Patient: Female, age 68
A 68-year-old man with end-stage renal disease of unknown etiology underwent a KTx from a 32-year old deceased female donor, who died of head trauma (cytomegalovirus D-/R+, Epstein-Barr virus D+/R+). He had a past history of type 2 diabetes, hypertension, coronary artery disease and squamous cell carcinoma of the tibial area resected 8 years before the KTx. His past medical history also included pulmonary tuberculosis. He had been maintained on haemodialysis for the preceding seven years. At the time of KTx he was in a good general condition. HLA mismatching was 0 : 1 : 0 (A, B, DR), respectively. Anesthesia and surgery were uneventful, with good initial kidney perfusion. He underwent basiliximab induction therapy and commenced EVR, cyclosporine (CsA) and prednisone maintenance therapy. EVR was introduced because of the history of squamous cell carcinoma. CsA was chosen over tacrolimus in order to prevent significant deterioration of glycemic control in a patient with type 2 diabetes. The doses of EVR and cyclosporine were adjusted to maintain standard target trough levels. The chest X-ray performed on the day of KTx showed no obvious abnormality. Three months later the patient presented with fever, progressive dyspnea, and a productive cough for two weeks. On general examination, the patient was conscious and well-oriented. He had a pulse rate of 108/min, lood pressure of 100/60 mmHg, respiratory rate of 28 cycles/min and there was evident cyanosis. Room air oxygen saturation was around 90%. Other systemic examinations were normal. Admission chest radiography showed patchy infiltrates suggestive of bacterial pneumonia in the left inferior segments corresponding to crackles, rhonchi and wheezes on auscultation. His laboratory testing revealed a white blood cell (WBC) count of 15.8 x 109/l, hemoglobin 11 g/dl, platelet count 216 x 109/l, absolute neutrophil count 14.9 x 109/l, absolute lymphocyte count 0.32 x 109/l, and C-reactive protein (CRP) 281 mg/l. Kidney function was stable with serum creatinine of 0.92 mg/dl and MDRD eGFR on admission > 60 ml/min/1.73 m2. The EVR level was 7.1 ng/ml and cyclosporine level 150 ng/ml (Table 1).
He initially received amoxicillin/clavulanic acid. Bacterial cultures of blood and urine were negative. The symptoms improved, and fever resolved, with a decrease in both WBC and CRP levels over the next few days with empiric antibiotic treatment. There was clinical improvement, but without a radiological resolution. An HRCT scan (Fig. 1A) revealed a disseminated nodular pattern in both lungs, accompanied by peribronchial consolidations and lung parenchyma retraction dominating in the lower lobes. No pleural effusion was seen. Bronchoscopy was unremarkable. A transbronchial biopsy revealed mild nonspecific inflammation with areas of fibrosis in the bronchial walls. Bronchoalveolar lavage was sent for cell count, bacterial and viral culture, and fungal and acid-fast bacillus analysis. Both sputum and bronchoalveolar lavage cultures were positive for Achromobacter denitrificans. After a complete diagnostic workup including repeated bacterial and mycobacterial cultures, QuantiFERON1-TB Gold test, blood CMV-PCR, blood Aspergillus galactomannan and Candida mannan, immunofluorescent staining of bronchoalveolar fluid for Pneumocystis jiroveci, other pulmonary opportunistic infections were ruled out, and a diagnosis of A. denitrificans pneumonia and EVR pulmonary toxicity was made. A 17-day course of piperacillin/tazobactam chosen according to the susceptibility profile (Table 2), and a reduction of the EVR dose to the target trough levels of 2.8-3.2 ng/ml resulted only in partial resolution of radiological abnormalities confirmed by HRCT (Fig. 1B). After three weeks of antibiotic treatment EVR was withheld. EVR discontinuation with no additional antibiotic treatment resulted in complete recovery and a complete resolution of pulmonary infiltrates in an HRCT performed at a further 10-week follow-up (Fig. 1C). The immunosuppressive regimen on discharge was restricted to cyclosporine and glucocorticosteroids.
We performed a functional analysis of peripheral blood neutrophils and monocytes using Phagotest and Phagoburst tests (both Glycotope Biotechnology, Germany).
Phagotest measures the ability to perform phagocytosis, or specifically the ability of the phagocytes to take up the bacteria, by assessing the level of fluorescence emitted by phagocytes - both monocytes and neutrophils. The fluorescence comes from fluorescently stained bacteria engulfed by the phagocytes. Phagotest was performed in accordance with the manufacturer's protocol and with modifications. The original protocol involves the use of Escherichia coli stained with FITC (fluorescein) only (included in kit). Phagotest was also used for assessing the phagocytosis of A. denitrificans stained with CFDA (carboxyfluorescein diacetate succinimidyl ester). This method was established in our laboratory and described elsewhere. The fluorescence emitted by phagocytes reflects the intensity of the engulfment of bacteria. Apart from using different bacteria, all stages of the manufacturer's manual were performed in the same manner for E. coli and A. denitrificans phagocytosis assessment. Phagoburst measures the ability of phagocytes to effectively kill the bacteria by the oxidative burst. The intensity of oxidative burst is estimated by assessing the conversion of non-fluorescent DHR123 (dihydrorhodamine 123) into green fluorescence-emitting R123 (rhodamine 123) in the presence of reactive oxidants. The higher the fluorescence is, the more intense is the oxidative burst. As in case of Phagotest, the assessment with E. coli (already in the manufacturer's kit) and A. denitrificans isolated from the patient's sputum and bronchoalveolar lavage was performed according to the manufacturer's protocol. The fluorescence intensity was assessed using a FACScan cytometer (BD, USA).
Flow cytometry techniques have been extensively used to evaluate phagocyte function. Both Phagotest and Phagoburst have been shown to be useful tests for the evaluation of phagocytosis and oxidative burst activity in different research contexts, providing repeatable and credible results.
The ex vivo phagocytic activity (Fig. 2) and intensity of oxidative burst (Fig. 3) measured by the mean fluorescent intensity (MFI) of neutrophils and monocytes against E. coli and A. denitrificans were assessed using patients' cells collected on EVR (2.8 ng/ml) and using patient cells collected 3 weeks after EVR discontinuation, and using cells from a healthy control.
The phagocytic activity against A. denitrificans and E. coli of patient neutrophils and monocytes collected during EVR treatment was notably lower compared to neutrophils and monocytes from a healthy control, especially in the case of E. coli. The phagocytic activity of patient neutrophils and monocytes after 3 weeks of EVR absence was higher than patient cell activity in the presence of EVR. The phagocytic activity of patient cells off EVR against A. denitrificans was similar to the activity of healthy controls; however, the activity of patient cells off EVR against E. coli was still below the activity of control cells (Fig. 2).
The level of oxidative burst from neutrophils and monocytes, even more so, obtained from the patient on EVR treatment was significantly lower than the oxidative burst from the healthy control cells. After 3 weeks of EVR absence, the oxidative burst of patient neutrophils engulfing E. coli and A. denitrificans was restored to a level similar to the healthy control, even though the patient continued to receive prednisone and CsA. The level of oxidative burst carried out by patient monocytes was also improved with EVR absence, but still lower by half compared to monocytes of a healthy control (Fig. 3).
To confirm the aforementioned EVR properties we performed a similar assay in vitro using peripheral blood neutrophils and monocytes from a healthy donor. These cells were exposed to four different concentrations of EVR, ranging from 2 to 15 ng/ml (2 ng/ml, 5 ng/ml, 8 ng/ml and 15 ng/ml). The processes of phagocytosis and oxidative burst generation against both A. denitrificans and E. coli were again significantly affected by increasing doses of EVR in a dose-dependent manner (Figs. 4 and 5).
Keywords: achromobacter denitrificans, everolimus, kidney transplantation, mtor inhibitors, oxidative burst generation, phagocytosis
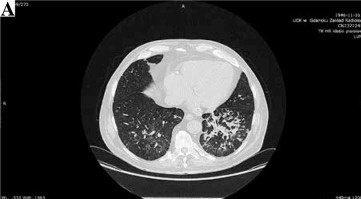
Image caption: Initial computed tomography (CT) of the lungs shows poorly defined bilateral patchy consolidations without pleural effusion,.